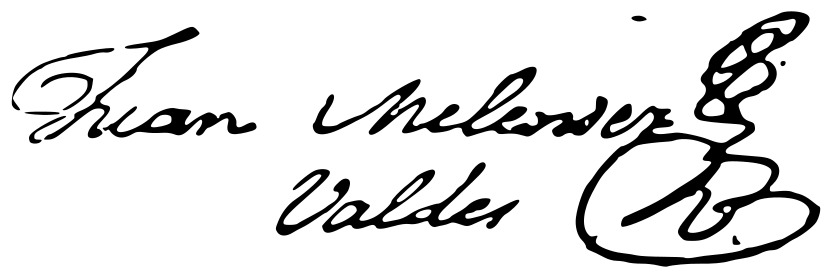
Signature of: juan meléndez valdés